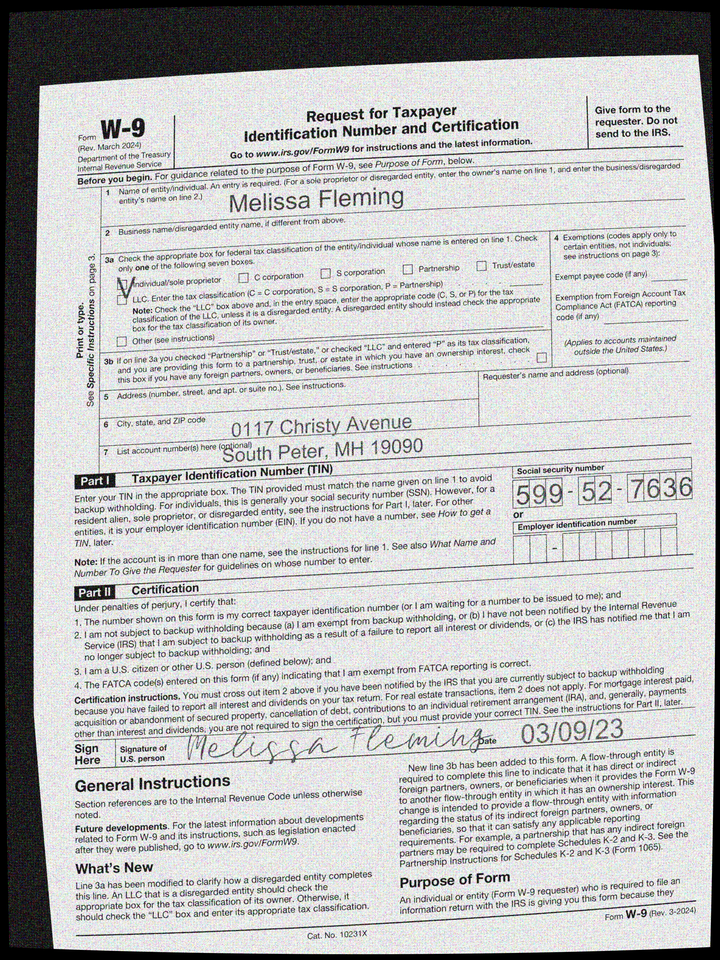
adr1: 0117 Christy Avenue
adr2: South Peter, MH 19090
cbx: yes
ssn: 599527636
enm: Melissa Fleming
sdt: 03/09/23